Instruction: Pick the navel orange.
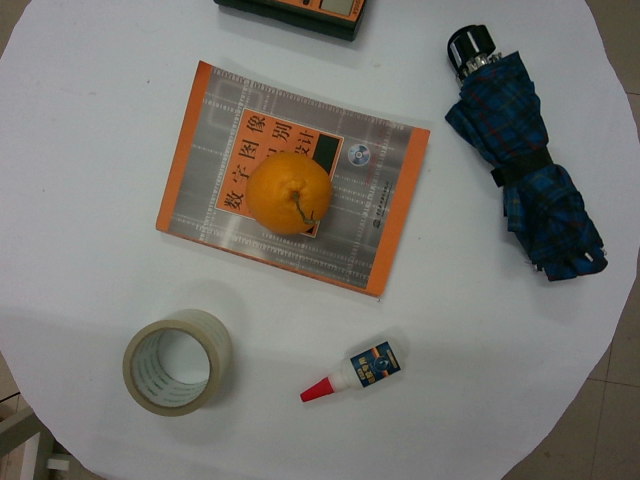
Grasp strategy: vertical